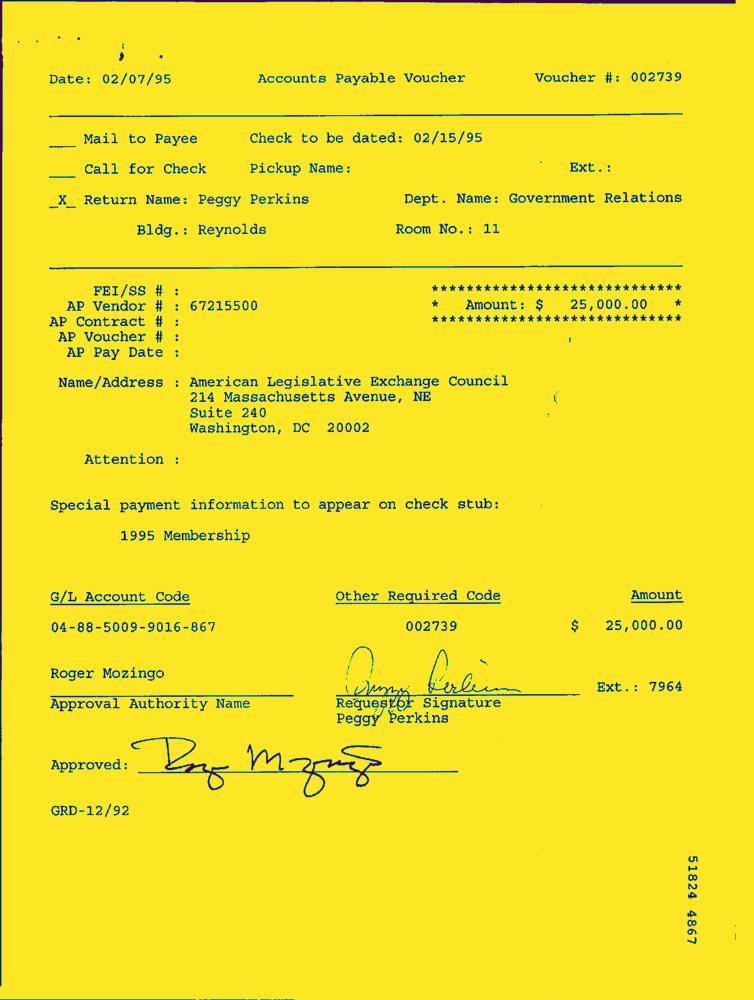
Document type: Invoice-Doc